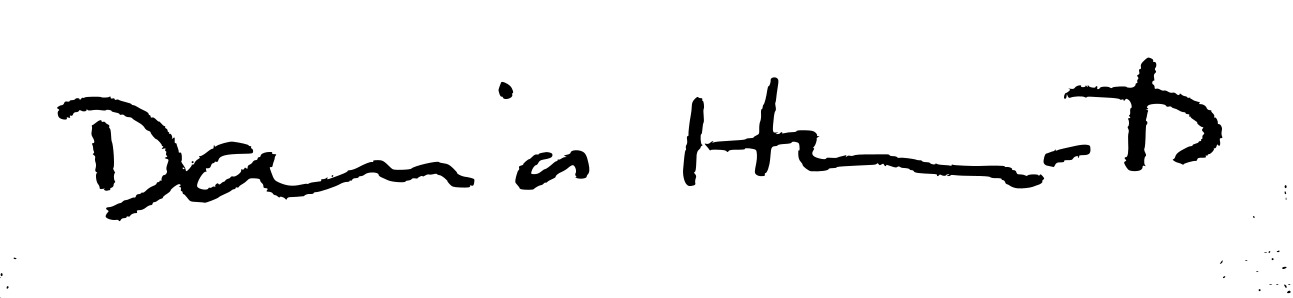
Signature of: david howarth